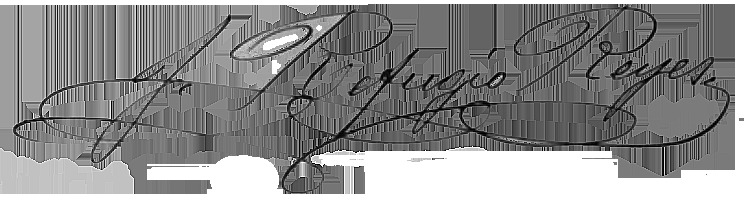
Signature of: refugio reyes rivas